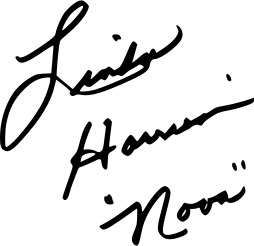
Signature of: linda harrison